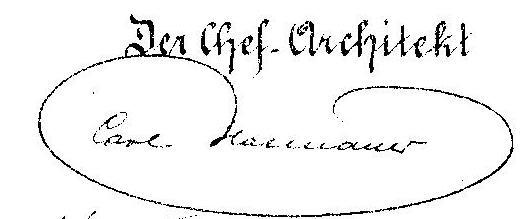
Signature of: karl von hasenauer